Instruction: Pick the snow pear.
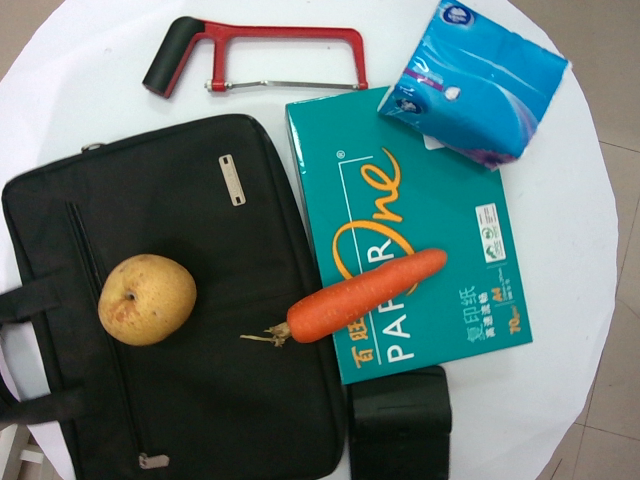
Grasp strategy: vertical